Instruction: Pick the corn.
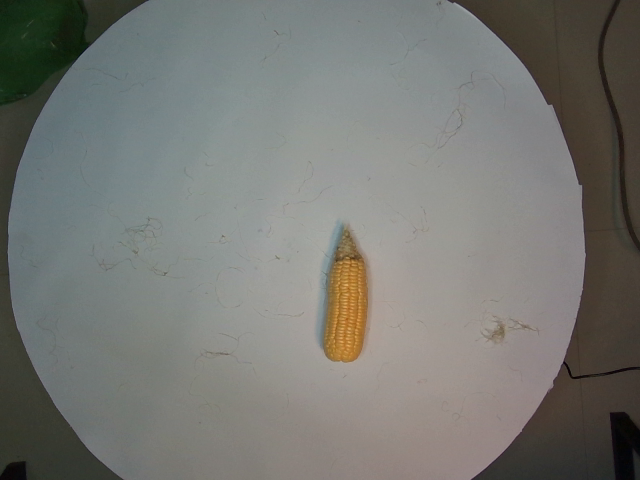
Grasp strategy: vertical